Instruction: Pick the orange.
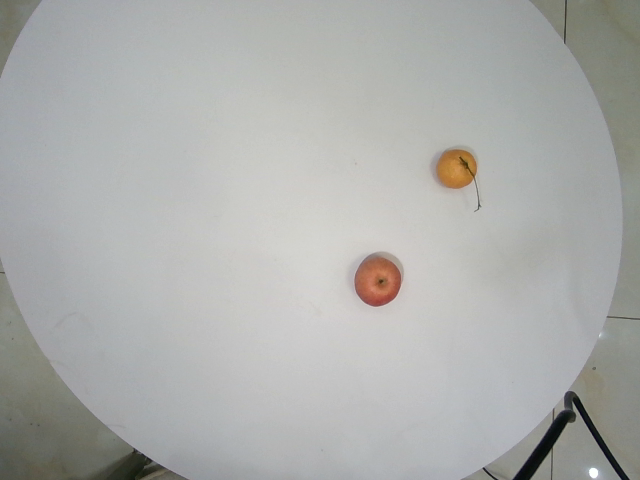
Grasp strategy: vertical